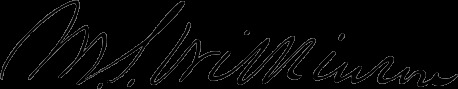
Signature of: morton s wilkinson